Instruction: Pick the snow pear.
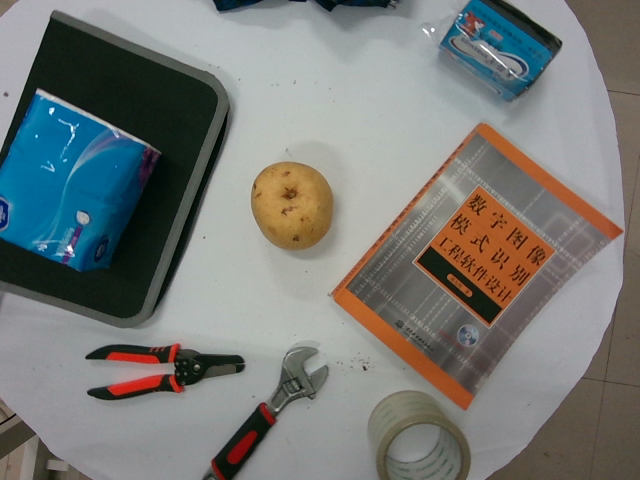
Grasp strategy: vertical